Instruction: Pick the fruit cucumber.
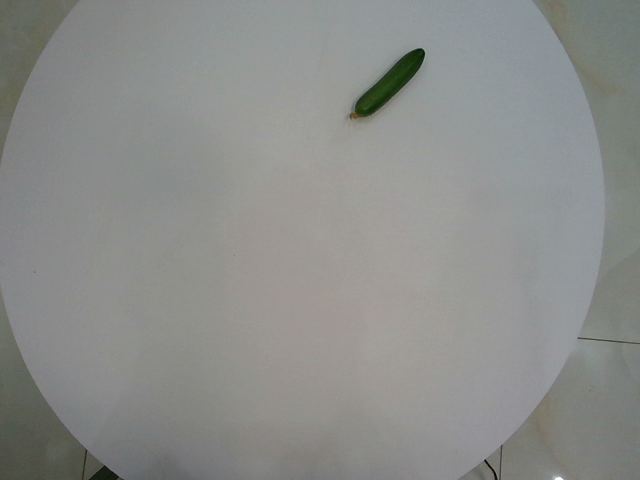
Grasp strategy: vertical